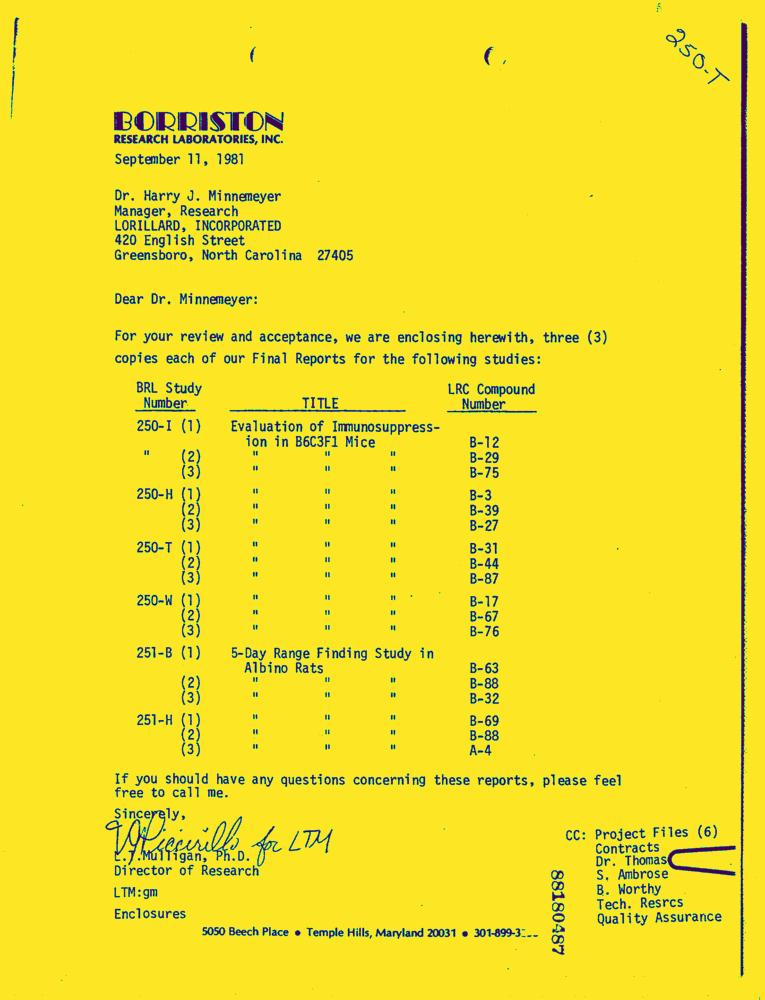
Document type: Letter-Doc